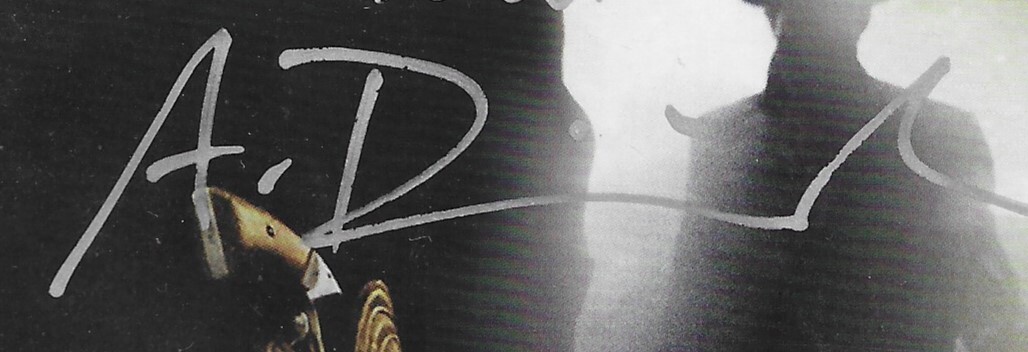
Signature of: andrew dominik